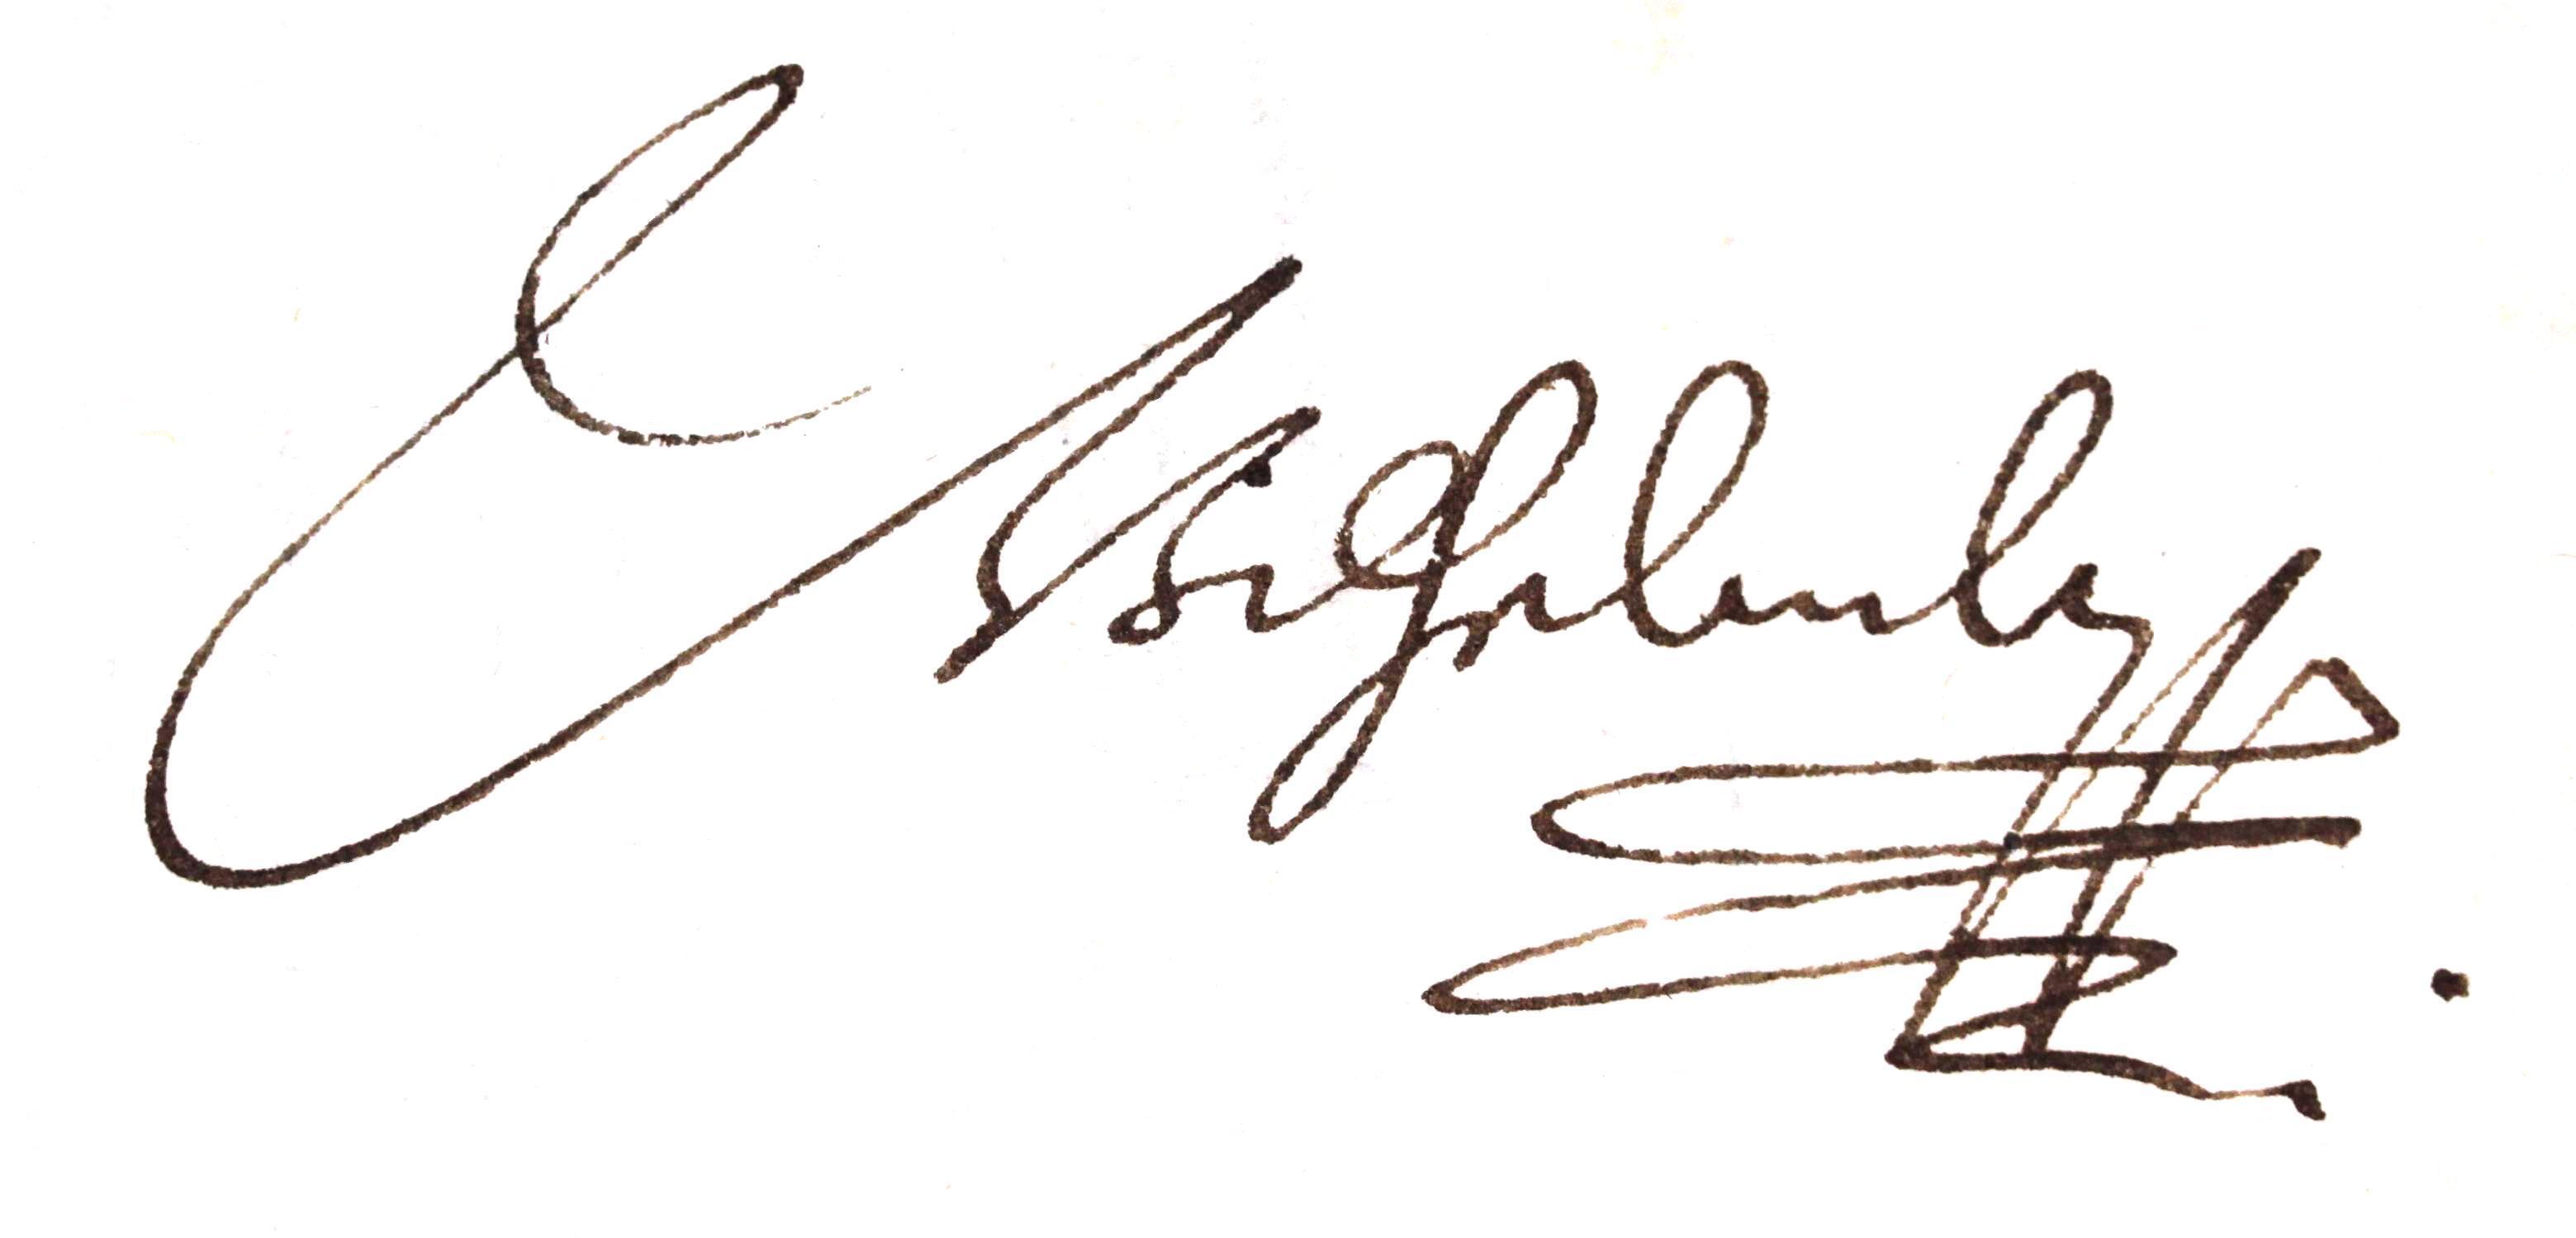
Signature of: william v landgrave of hesse kassel